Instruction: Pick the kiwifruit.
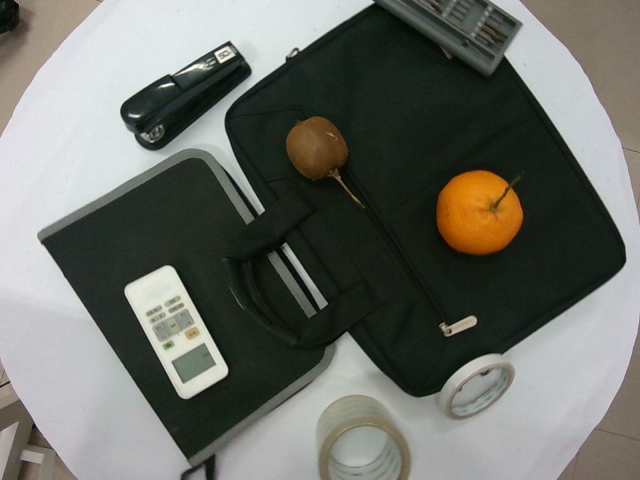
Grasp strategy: vertical